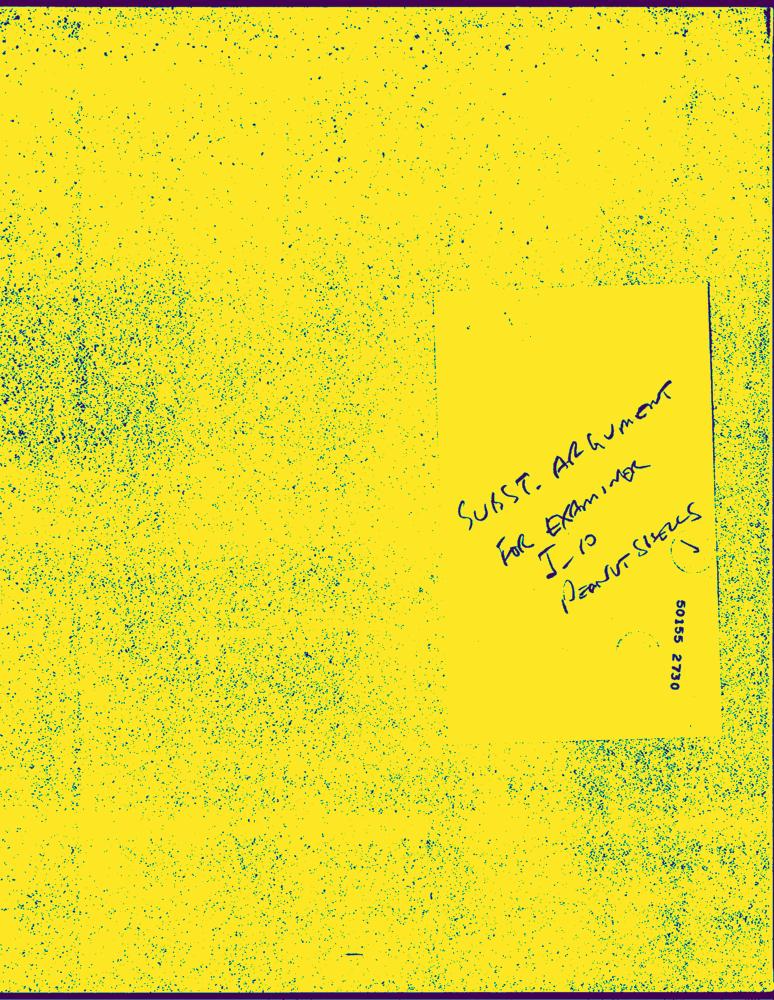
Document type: Hand-Written